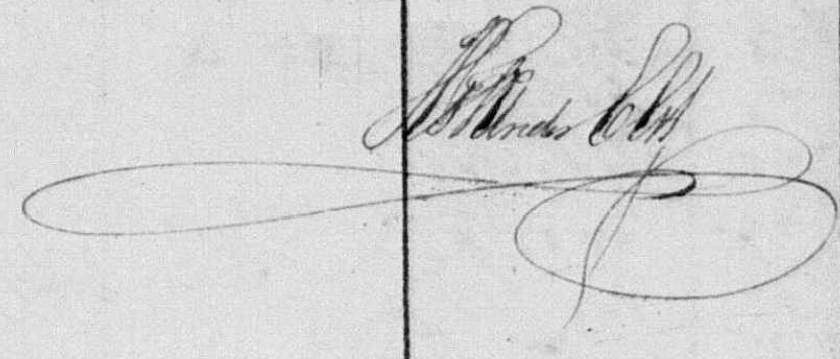
Signature of: hendrik frederik van der elst